Question: What is the main concern?
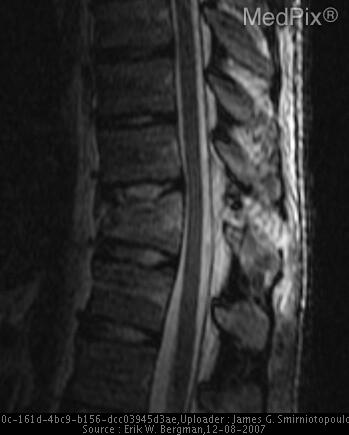
Answer: The findings suggest AP/LAT T-SPINE:  Anterior compression fracture of T11 with loss of approximately 50% of height.  AP view demonstrates abnormal pedicles with linear fractures and widening bilaterally.  Posterior elements not well seen on lateral secondary to spine board.
CT (Sag recon):  Horizontal fracture of T11 vertebral body extending horizontally throught posterior elements
MRI (Sag ): No cord compression or abnormal signal. MRI (Sagital STIR):  Increased signal through T11 body and posterior elements secondary to fracture.  The important findings here are:  minimal posterior distortion of the fracture vertebral body into spinal canal without evidence of cord compromise or compression.  No abnormal cord signal.
(Close-Up). The patient might have a history of 23 y.o. man after a high fall.